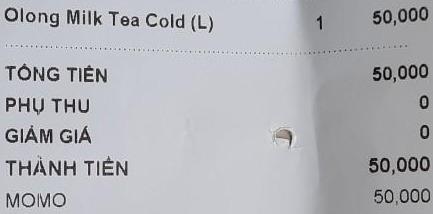
<table>
<tr>
<td>Olong Milk Tea Cold (L)</td>
<td>1</td>
<td>50,000</td>
</tr>
</table>

TỔNG TIỀN 50,000
PHỤ THU 0
GIẢM GIÁ 0
THÀNH TIỀN 50,000
MOMO 50,000